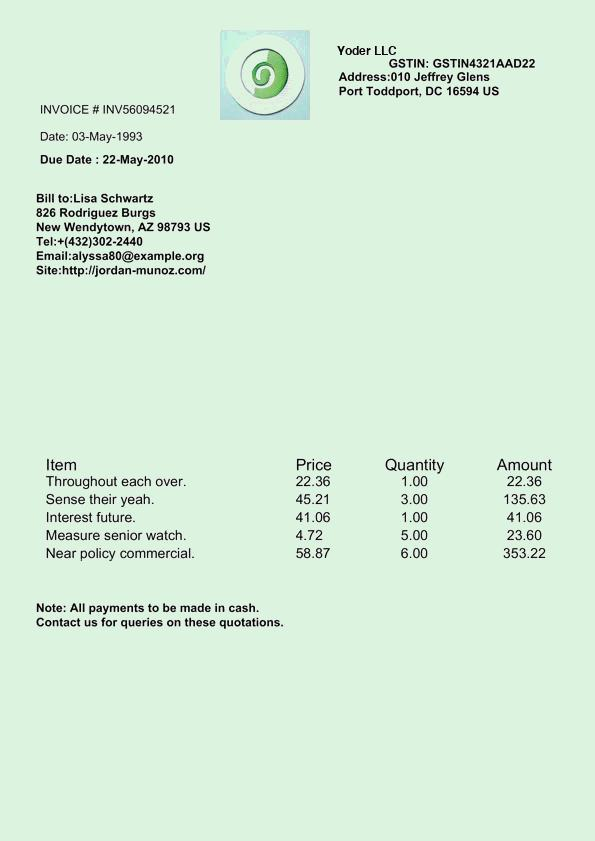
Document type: Invoice